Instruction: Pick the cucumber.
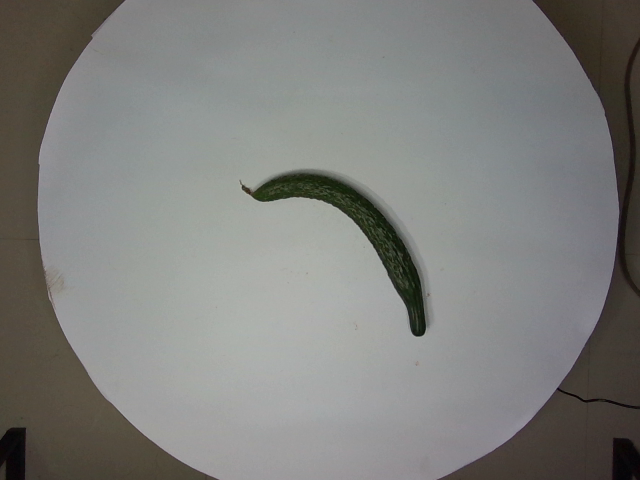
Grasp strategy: vertical